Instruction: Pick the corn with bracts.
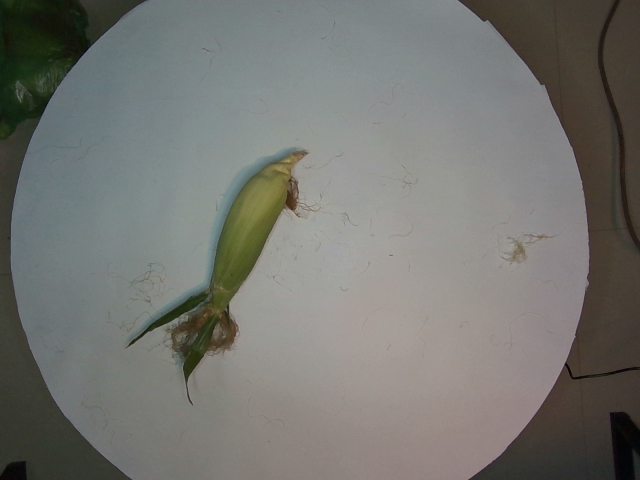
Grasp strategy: vertical